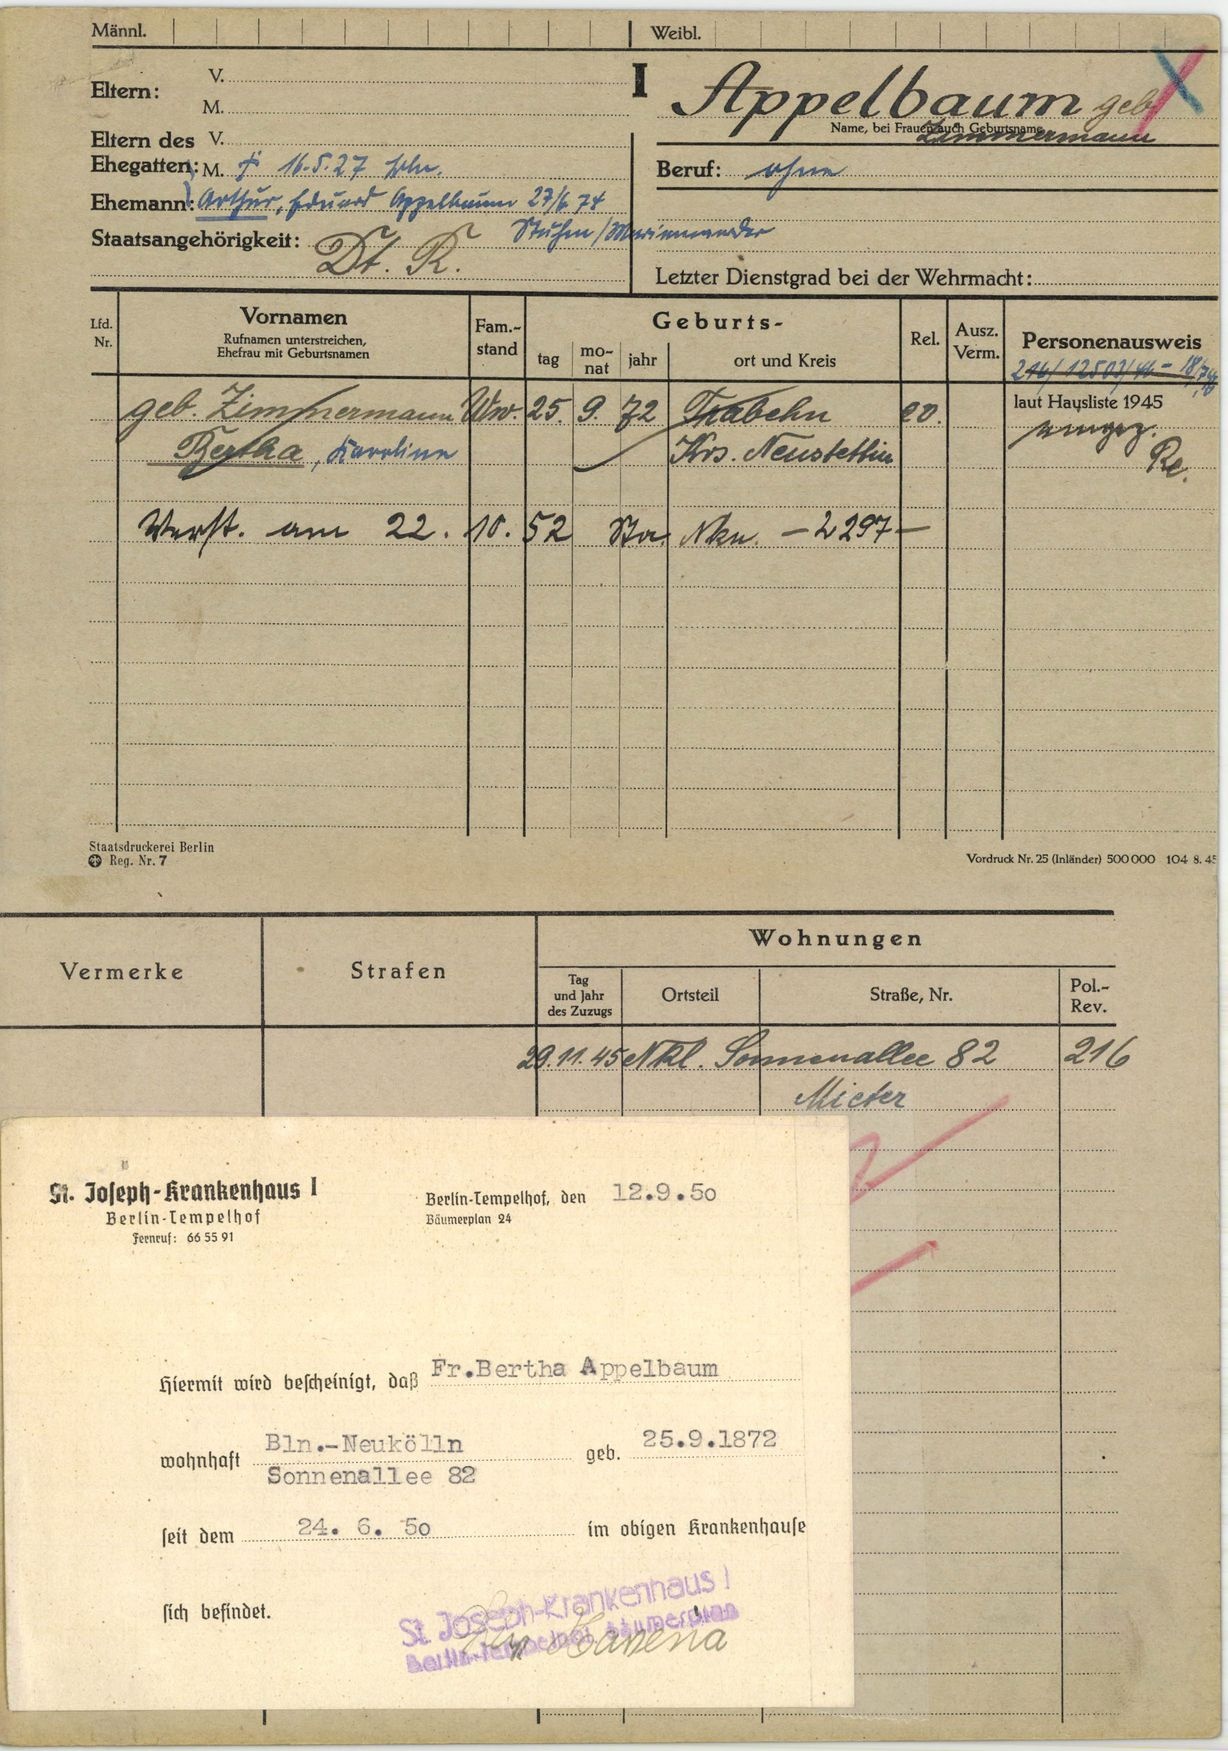
Appelbaum geb.
Zimmermann